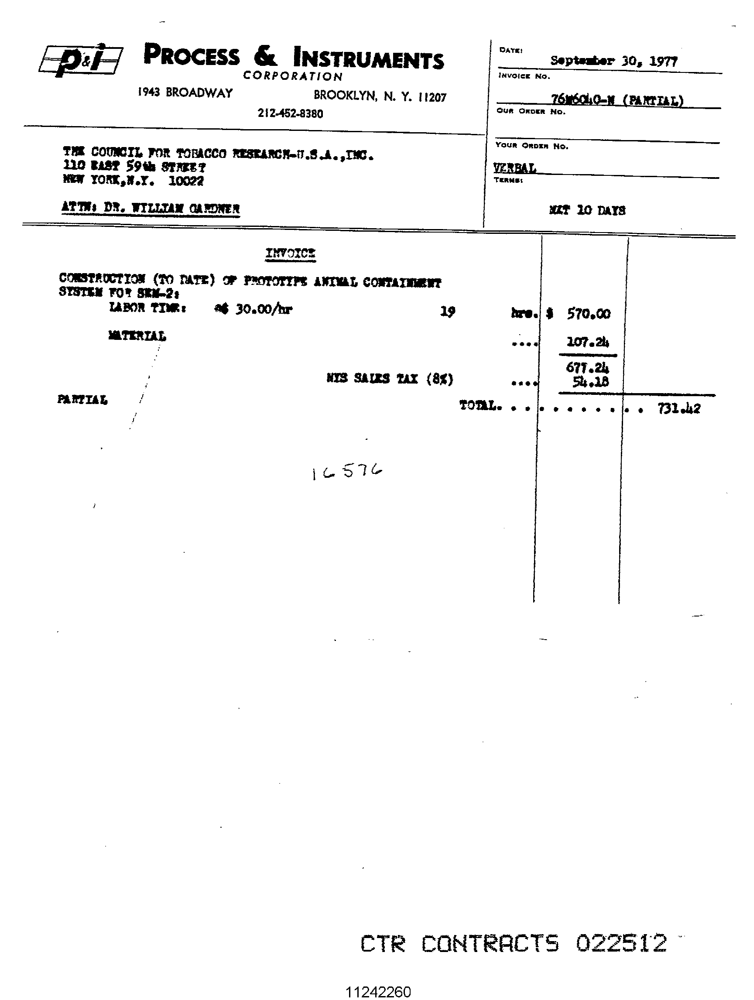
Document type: Invoice